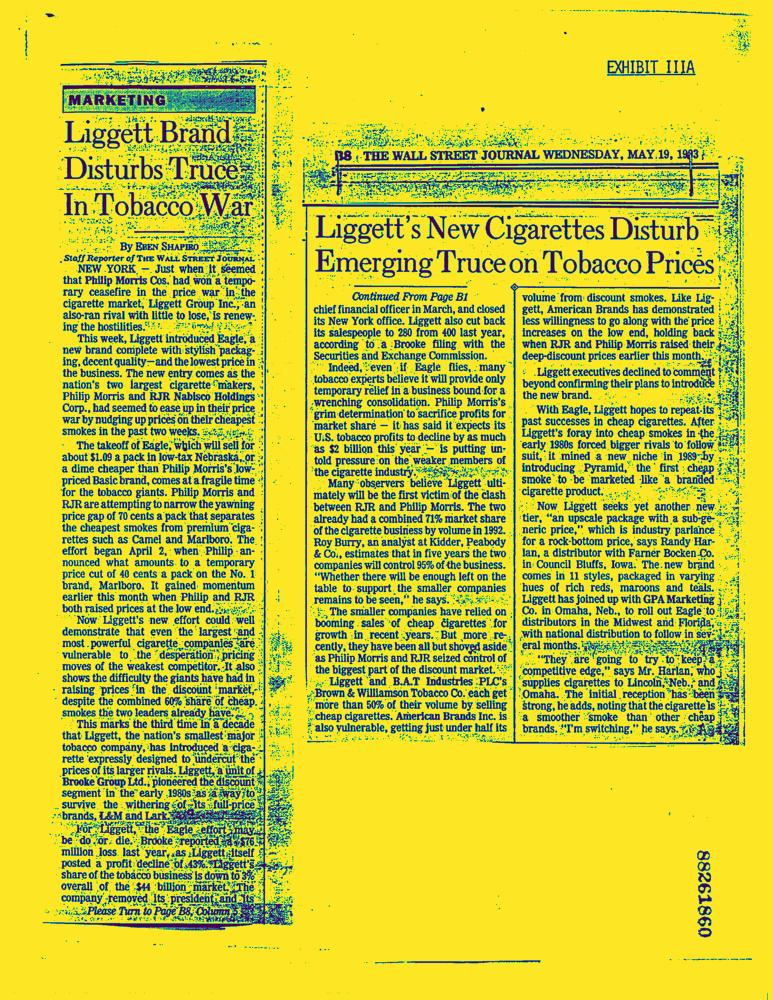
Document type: News-Article